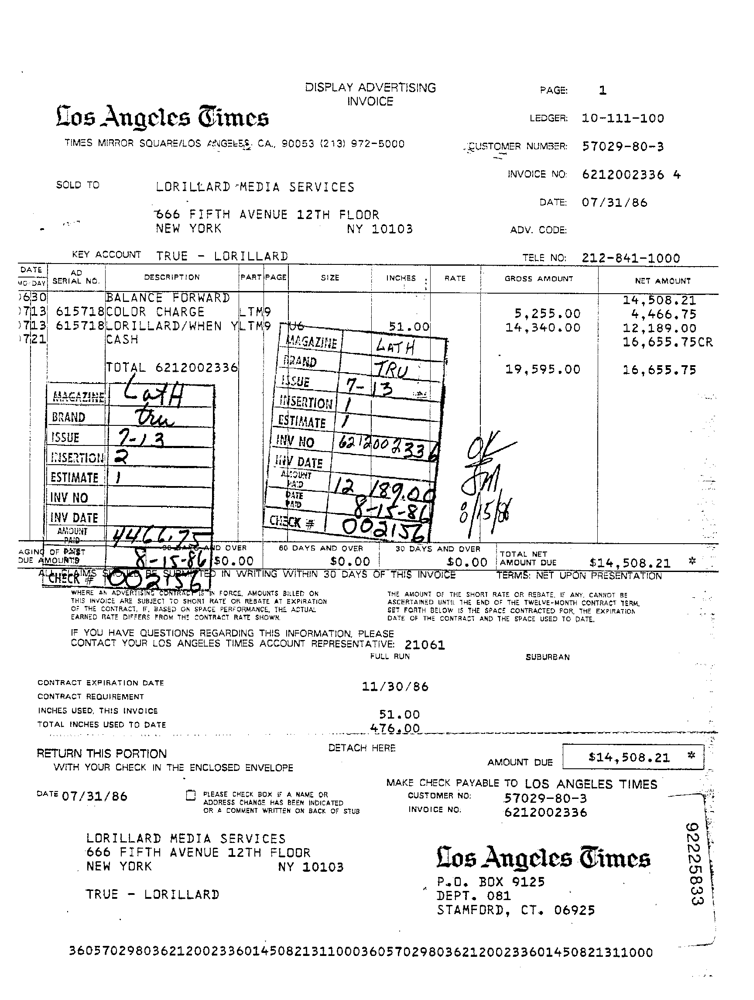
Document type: Invoice